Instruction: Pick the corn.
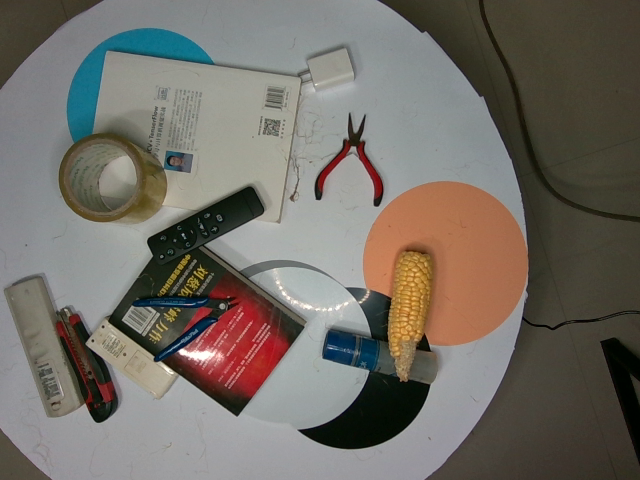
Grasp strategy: vertical